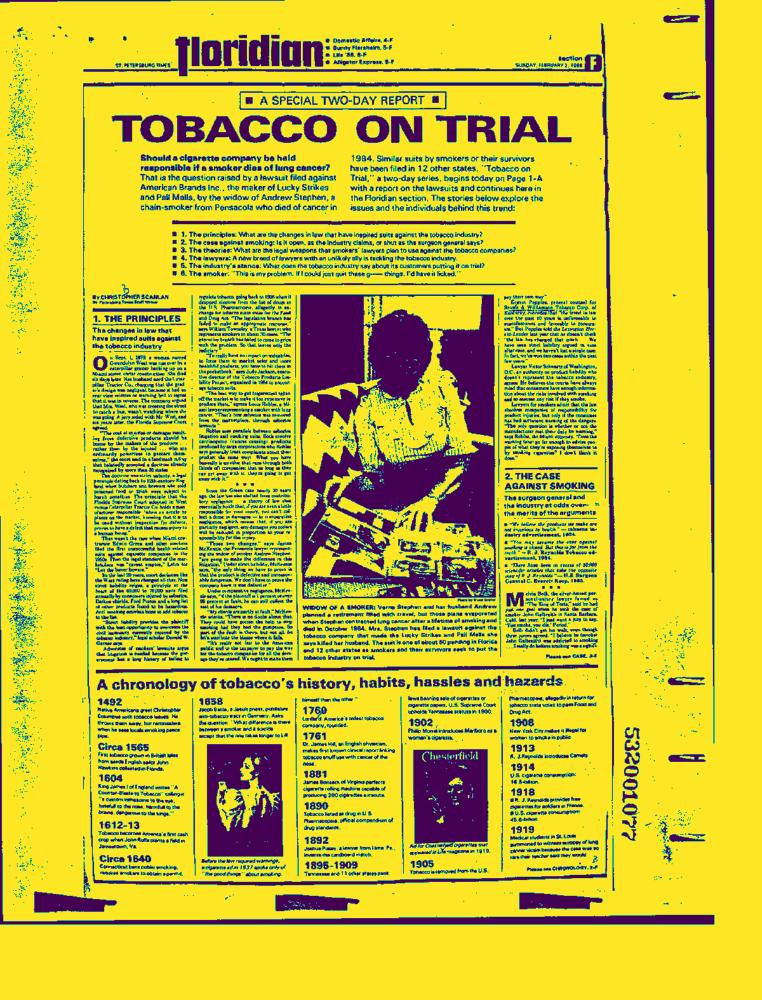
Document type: News-Article